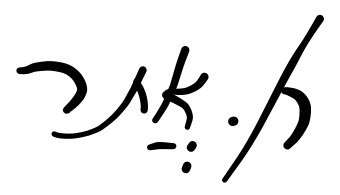
Signature of: chaim atar